Question: In what way does the history help explain the case?
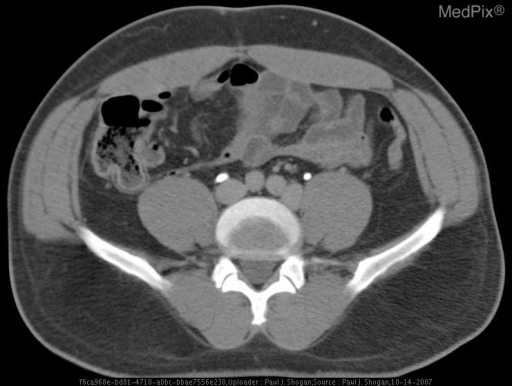
Answer: The patient's history of 55 yo male with gross hematuria. is key in understanding the case.